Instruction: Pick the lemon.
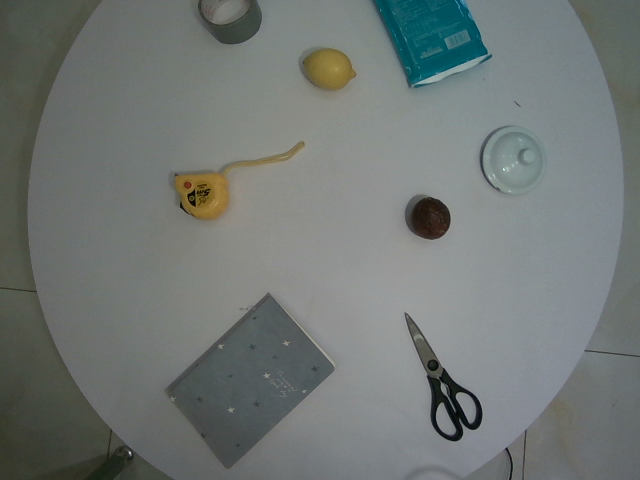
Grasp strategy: vertical